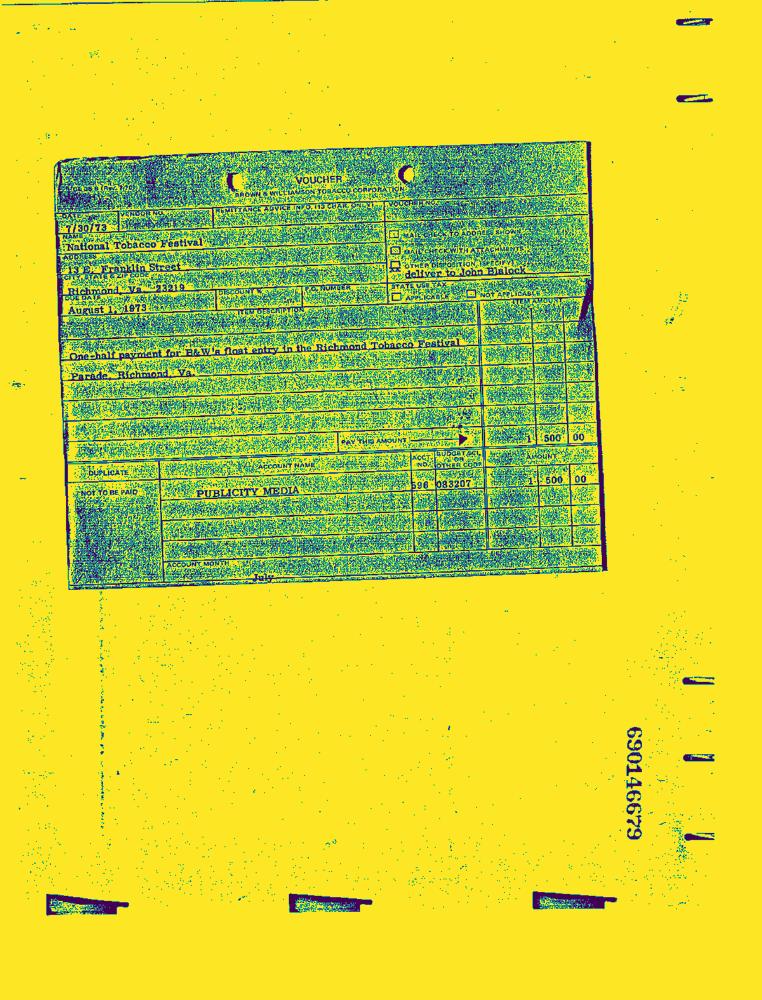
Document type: Invoice-Doc